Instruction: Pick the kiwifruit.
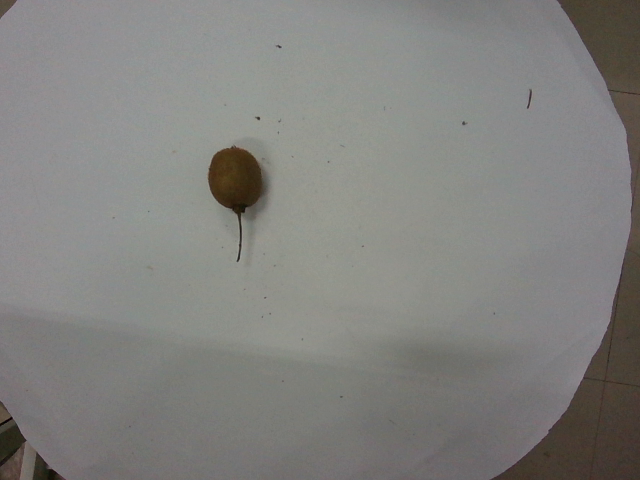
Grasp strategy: vertical